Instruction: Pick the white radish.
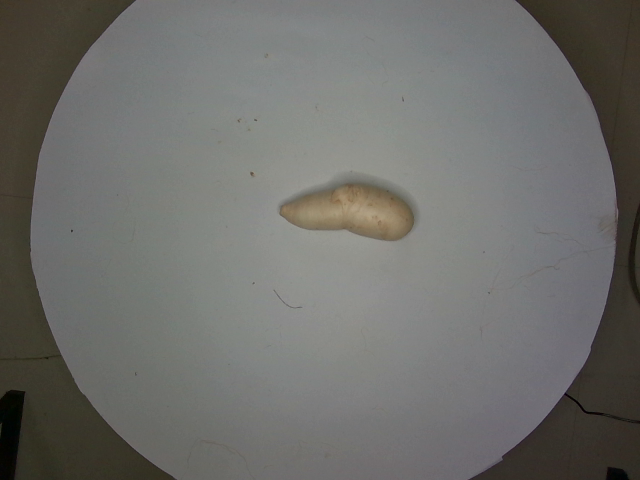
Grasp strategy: vertical